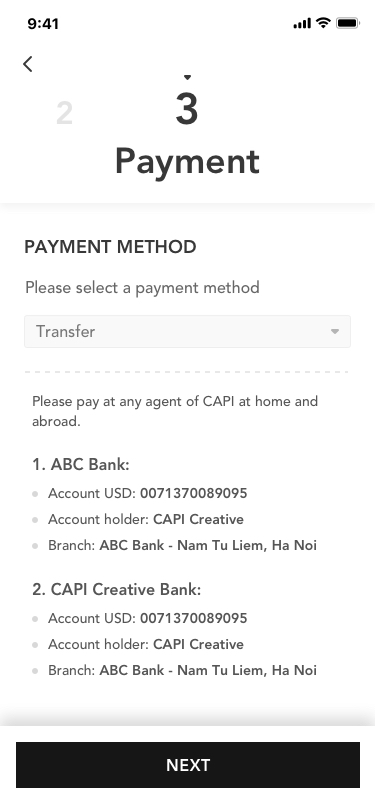
Text in this UI design:
PAYMENT METHOD
Please select a payment method
Please pay at any agent of CAPI at home and abroad.
1. ABC Bank:
Account holder: CAPI Creative
Branch: ABC Bank - Nam Tu Liem, Ha Noi
Account USD: 0071370089095
2. CAPI Creative Bank:
Account holder: CAPI Creative
Branch: ABC Bank - Nam Tu Liem, Ha Noi
Account USD: 0071370089095
CT3 Me Tri, Nam Tu Liem, Ha Noi
(+84) 3988 2966
agency@capi.design
2
3
Payment